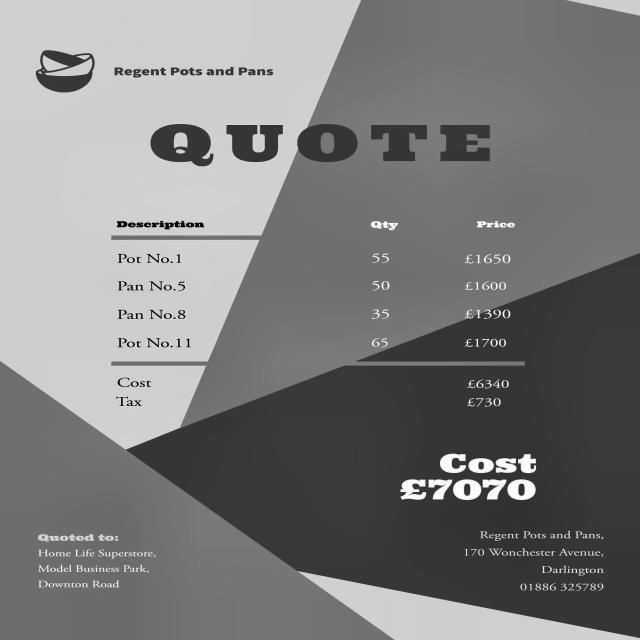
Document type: Invoice